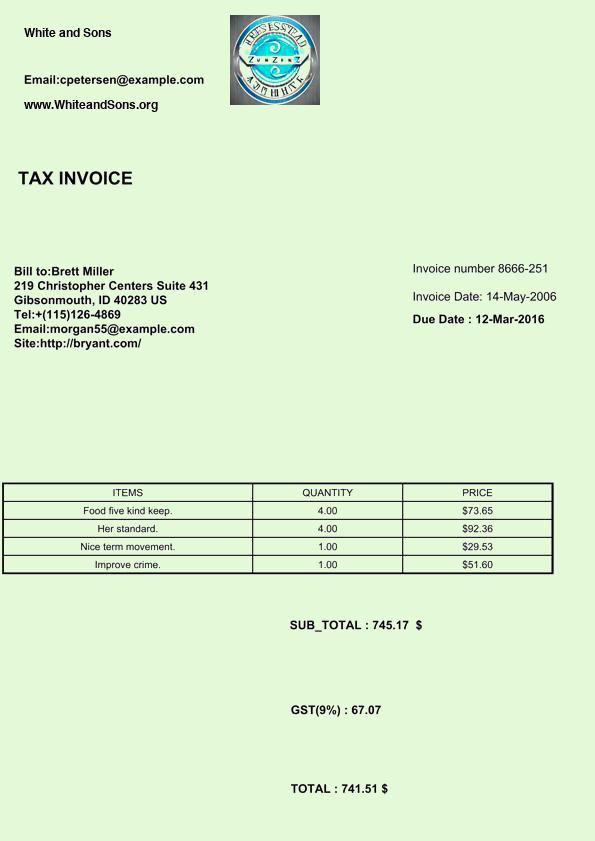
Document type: Invoice